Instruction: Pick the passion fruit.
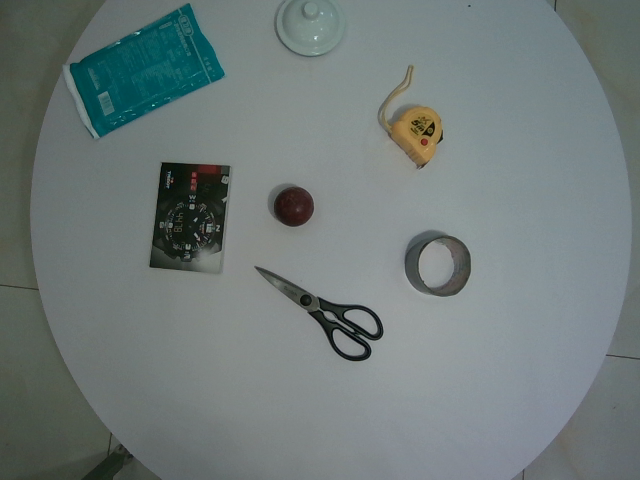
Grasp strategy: vertical